Question: What jurisdiction, city, or county is the document associated with?
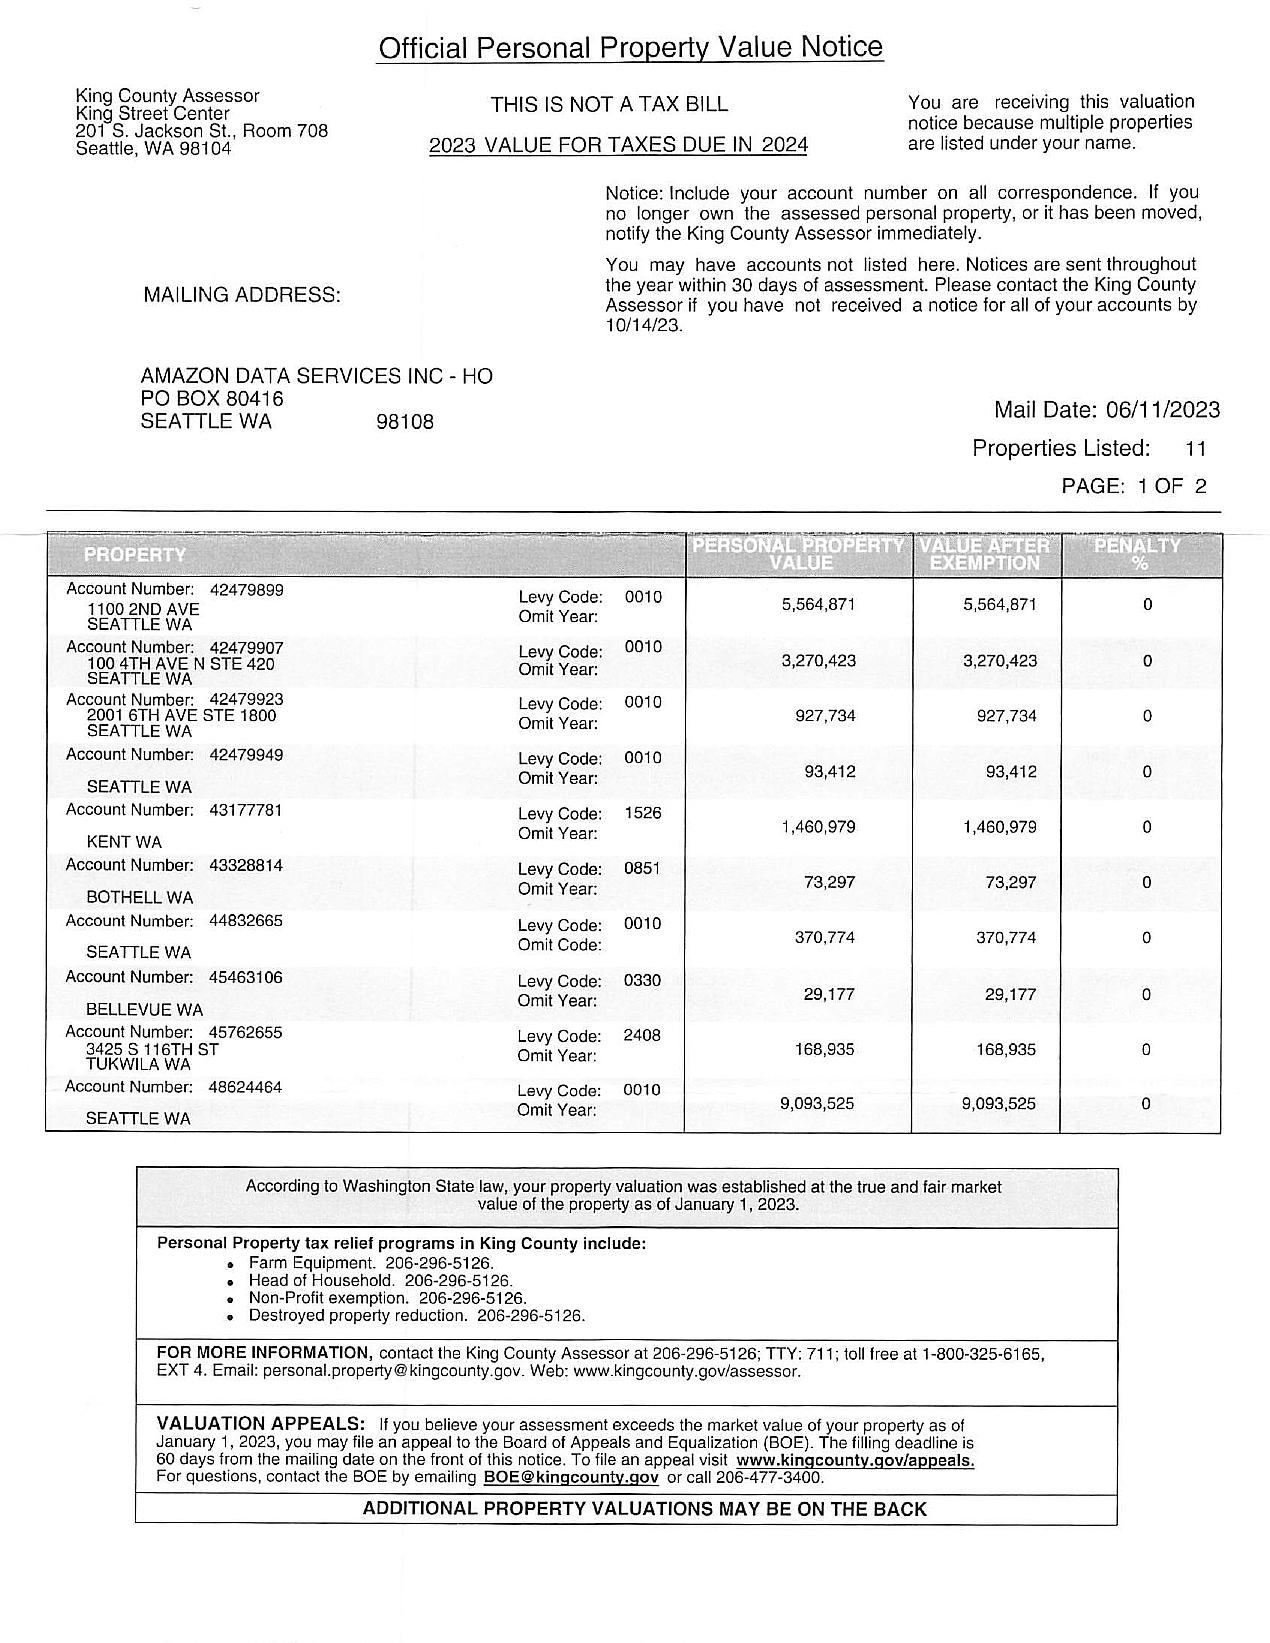
Answer: "BELLEVUE WA"